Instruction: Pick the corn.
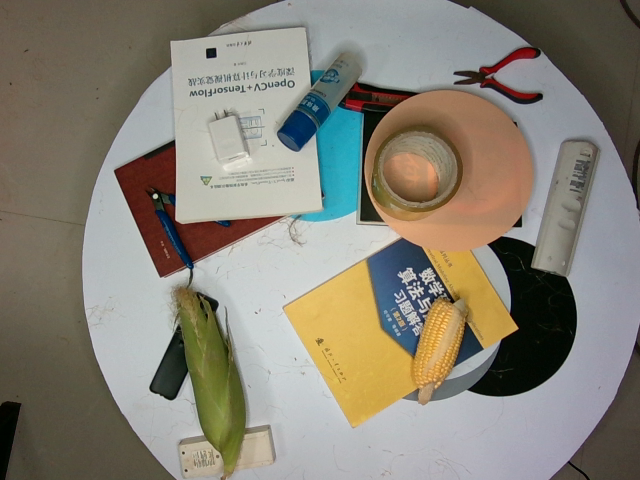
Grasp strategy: vertical